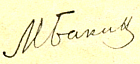
Signature of: matvei bakin